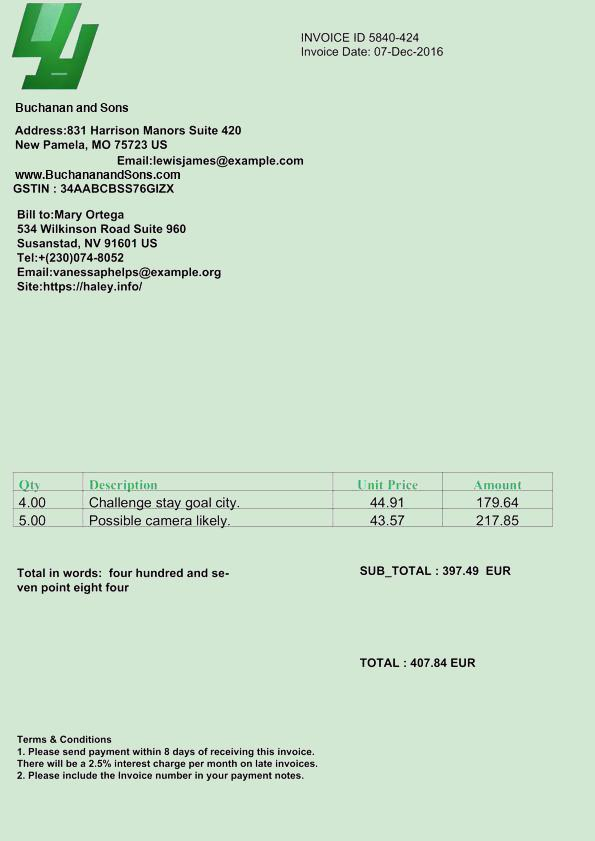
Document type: Invoice